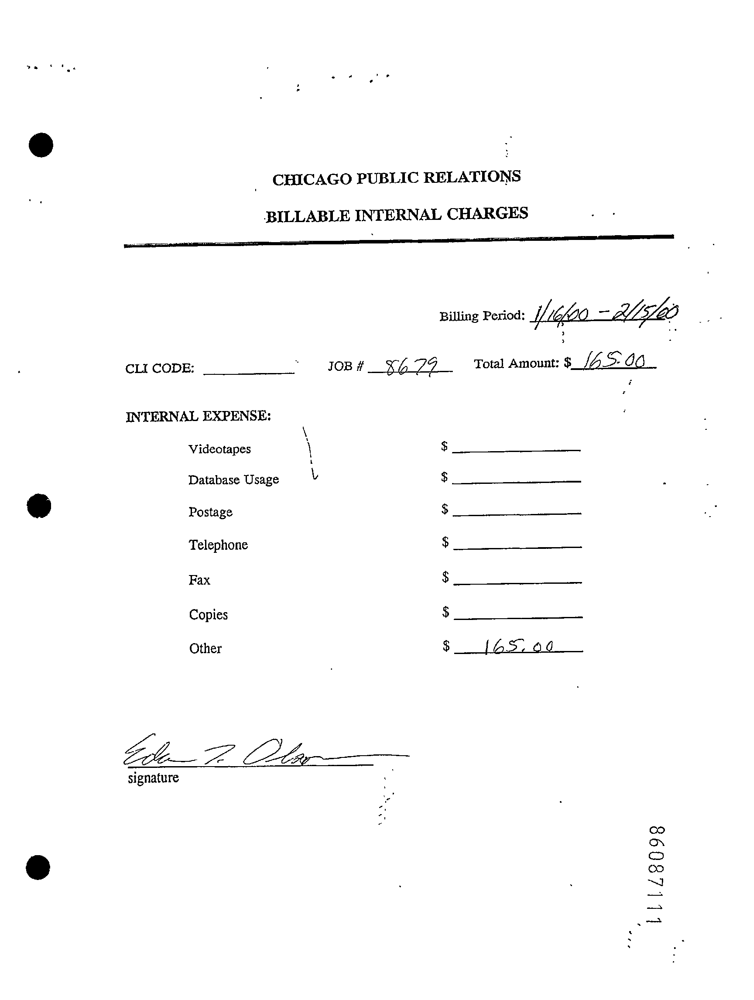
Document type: Invoice